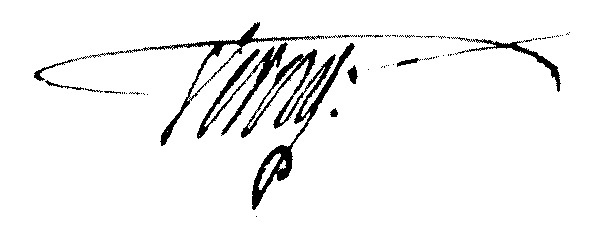
Signature of: thomas verny